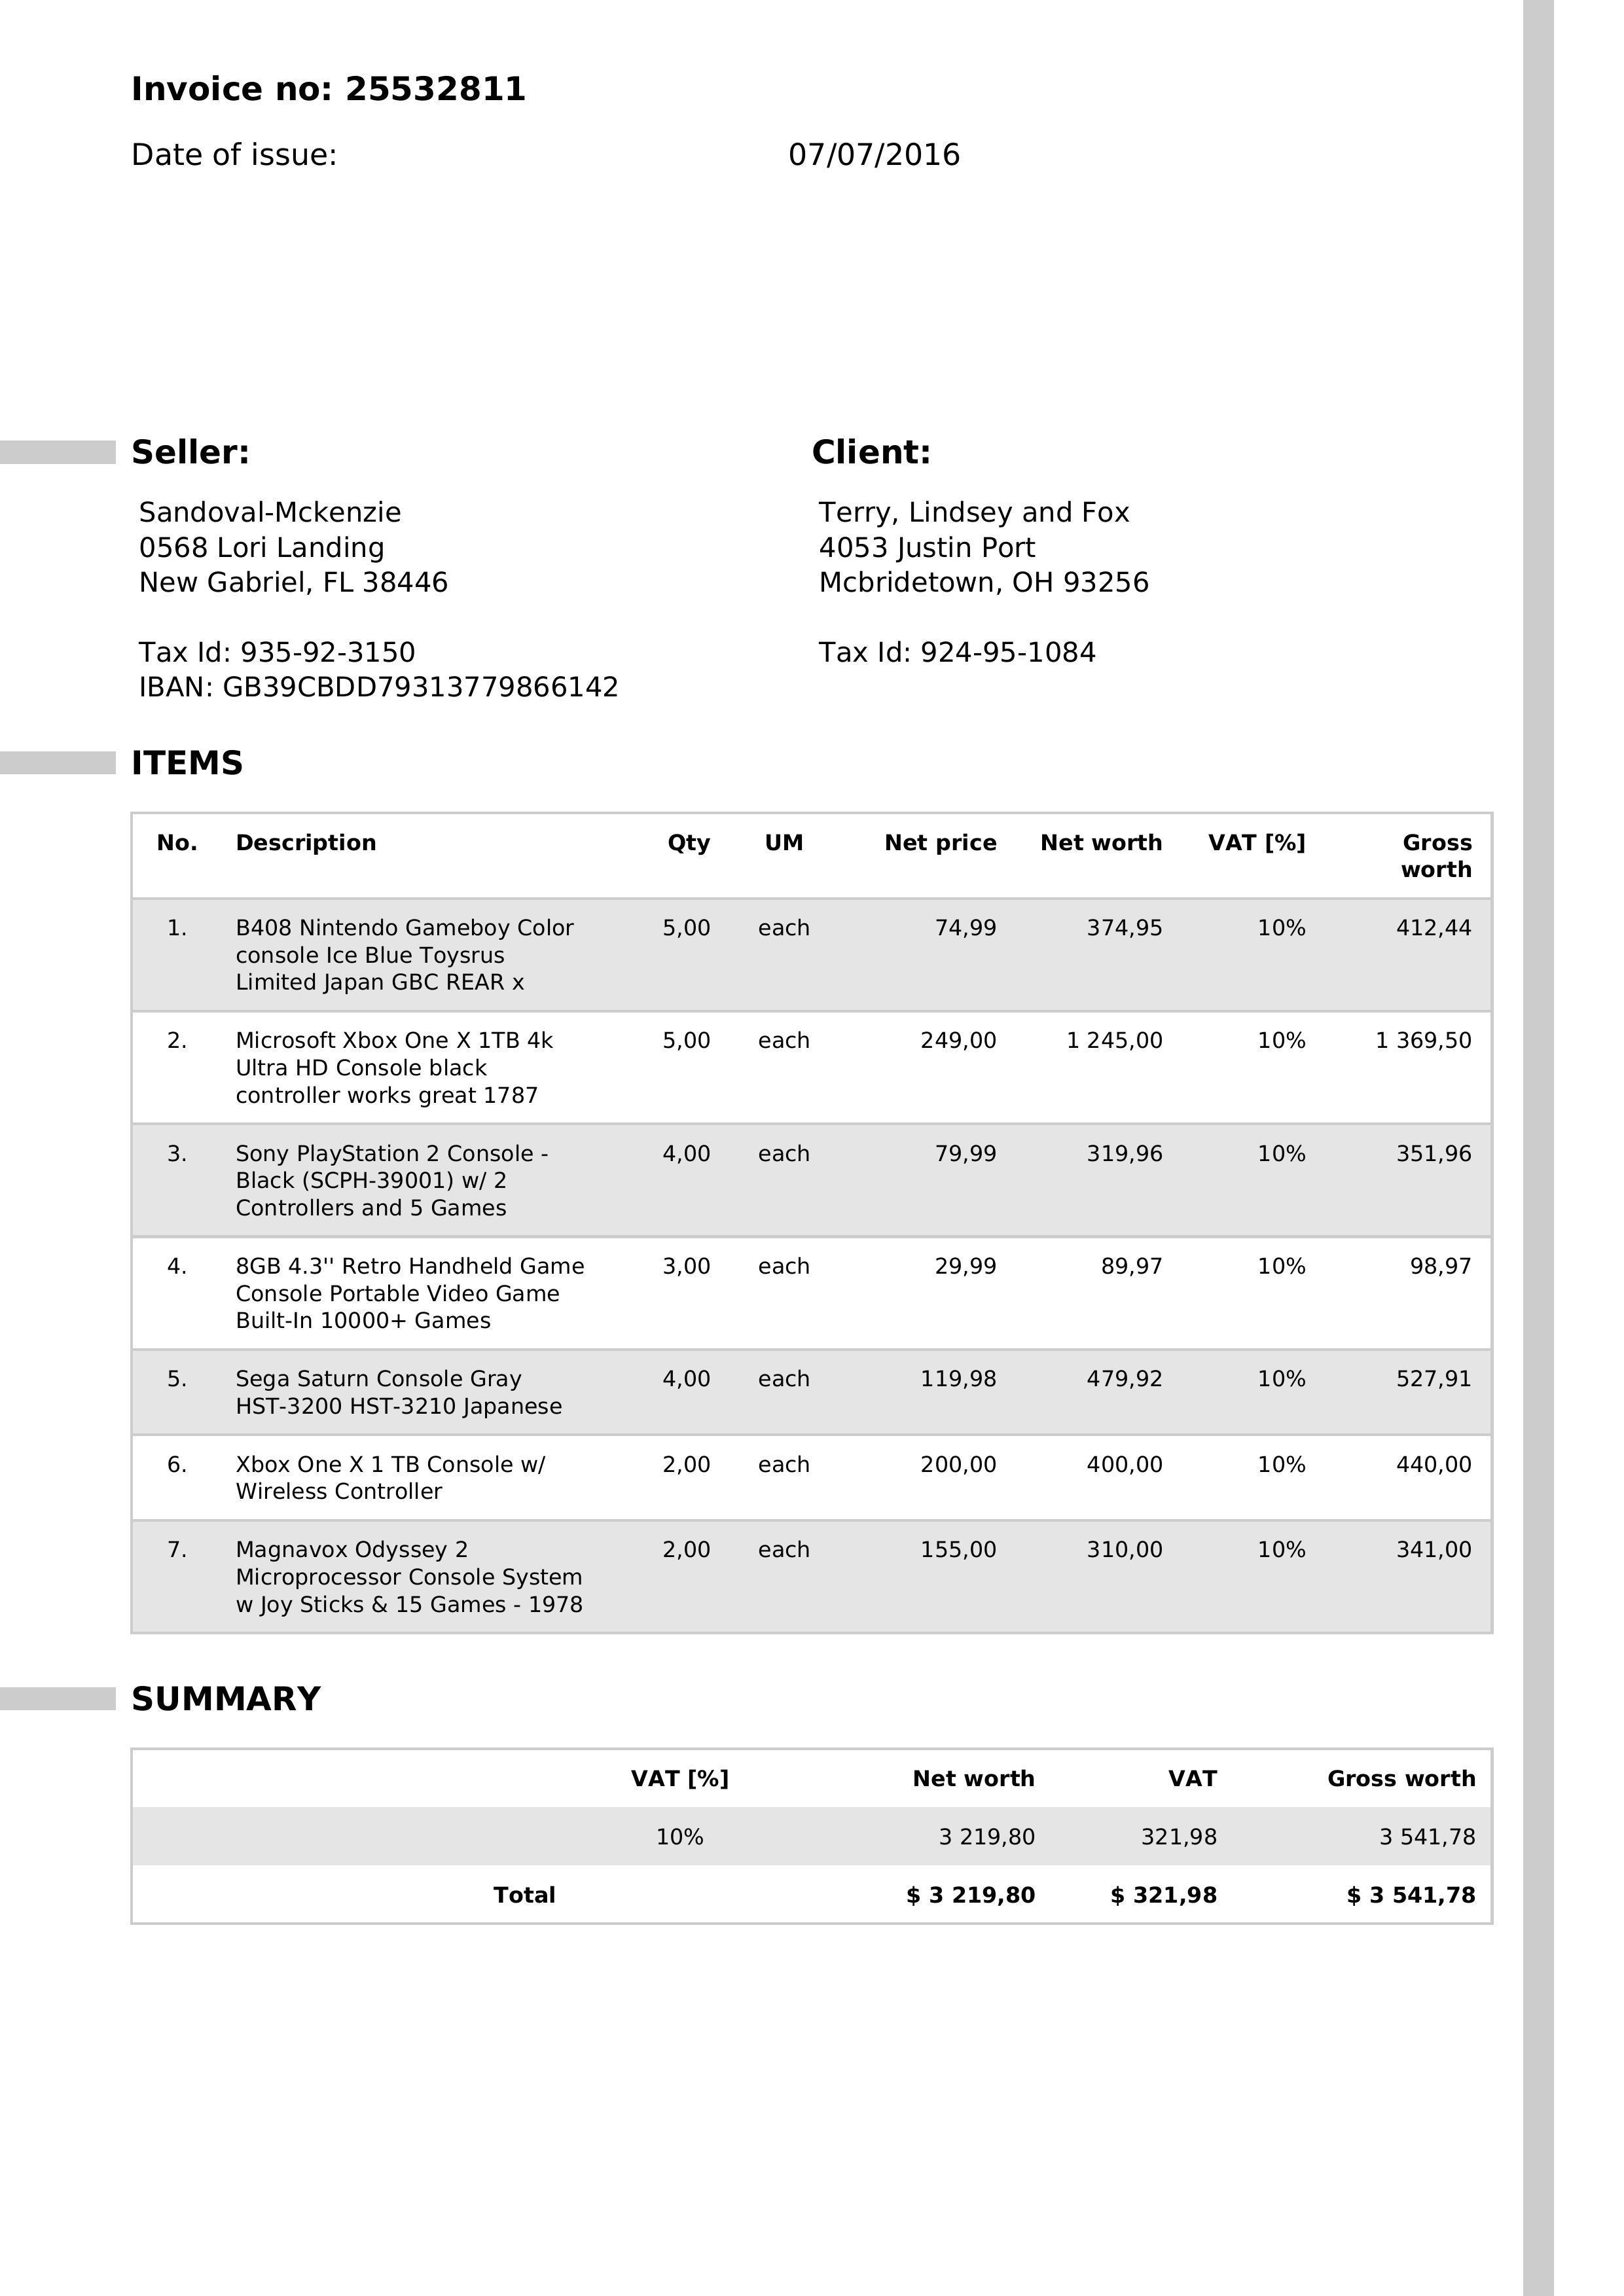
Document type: Invoice